Question: What is the name of the tenant mentioned in the document?
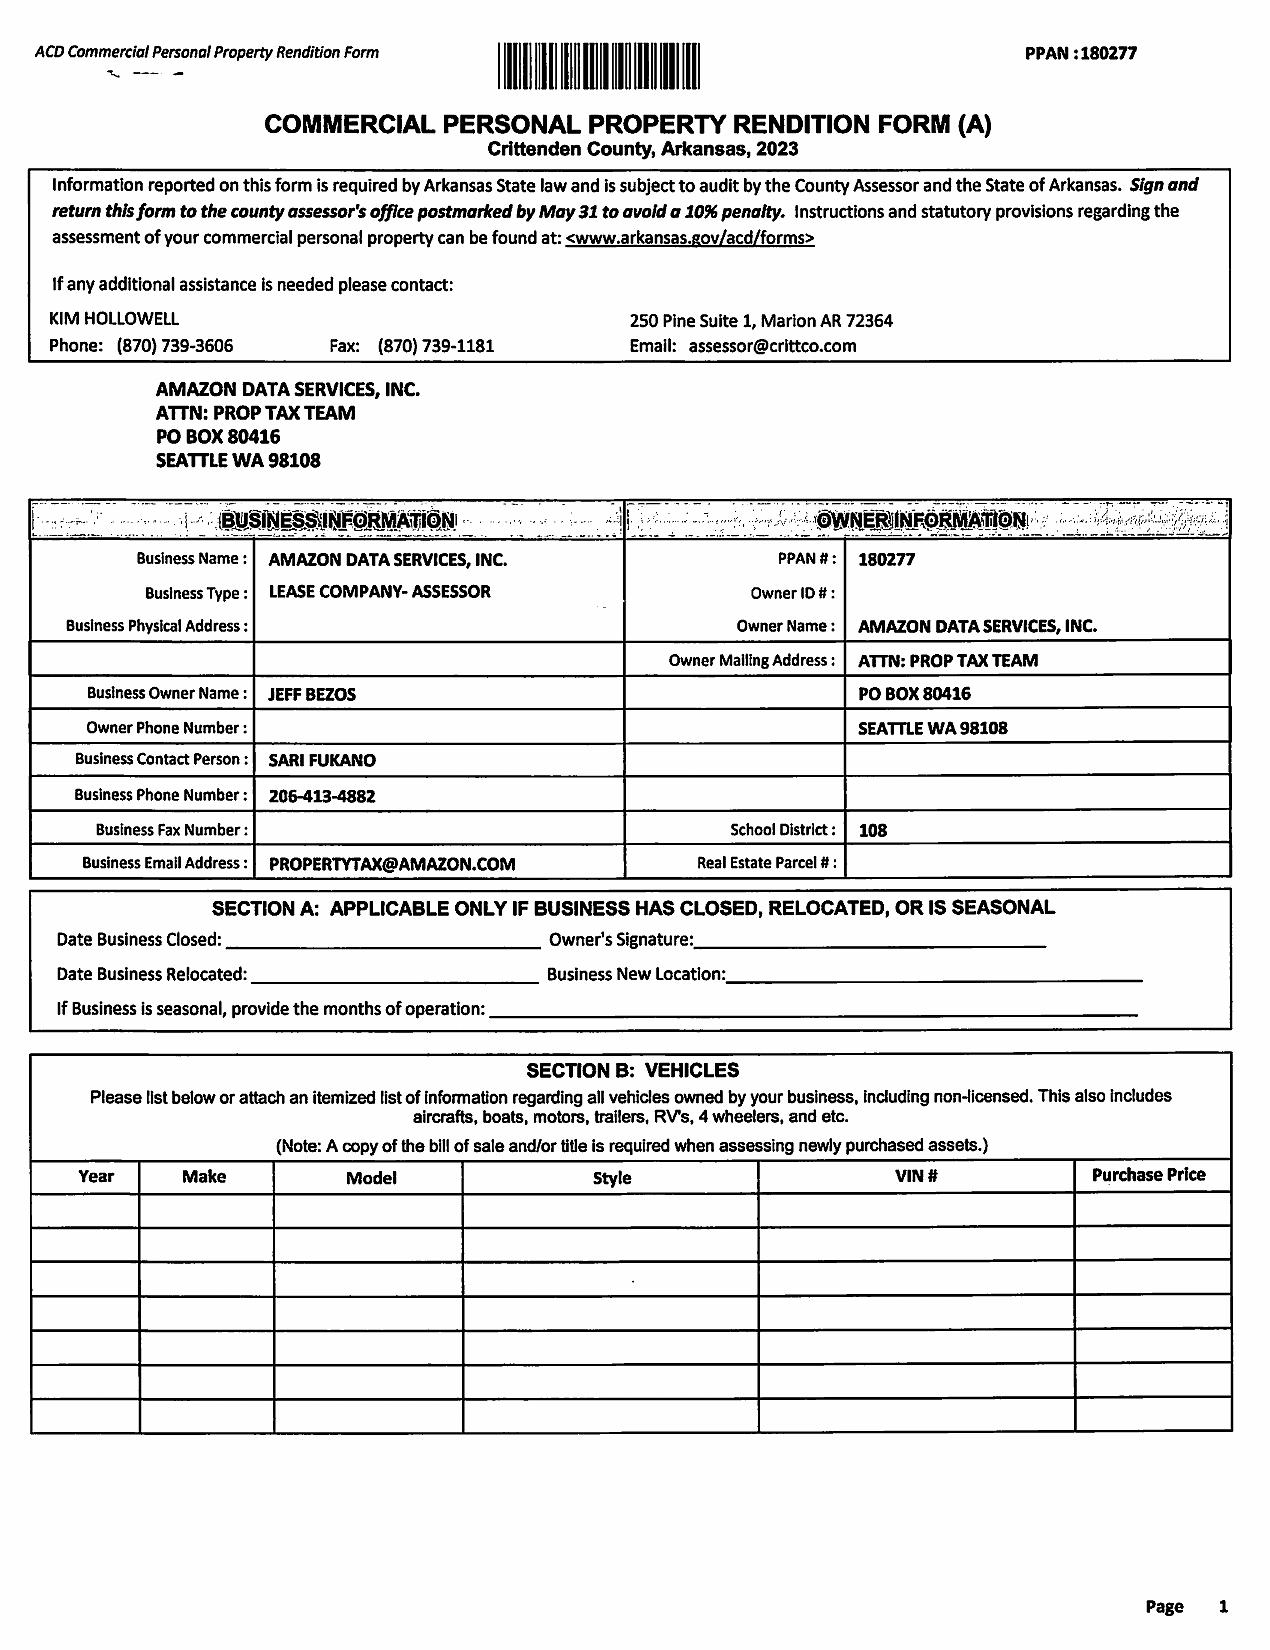
Answer: "AMAZON DATA SERVICES, INC."